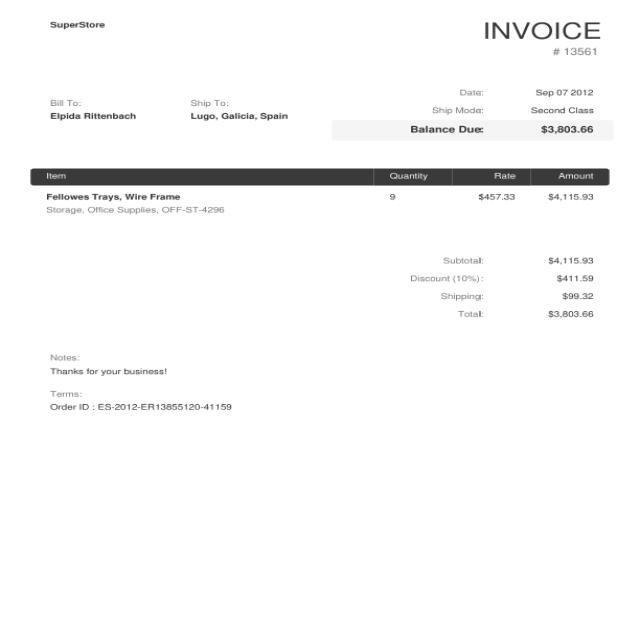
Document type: Invoice